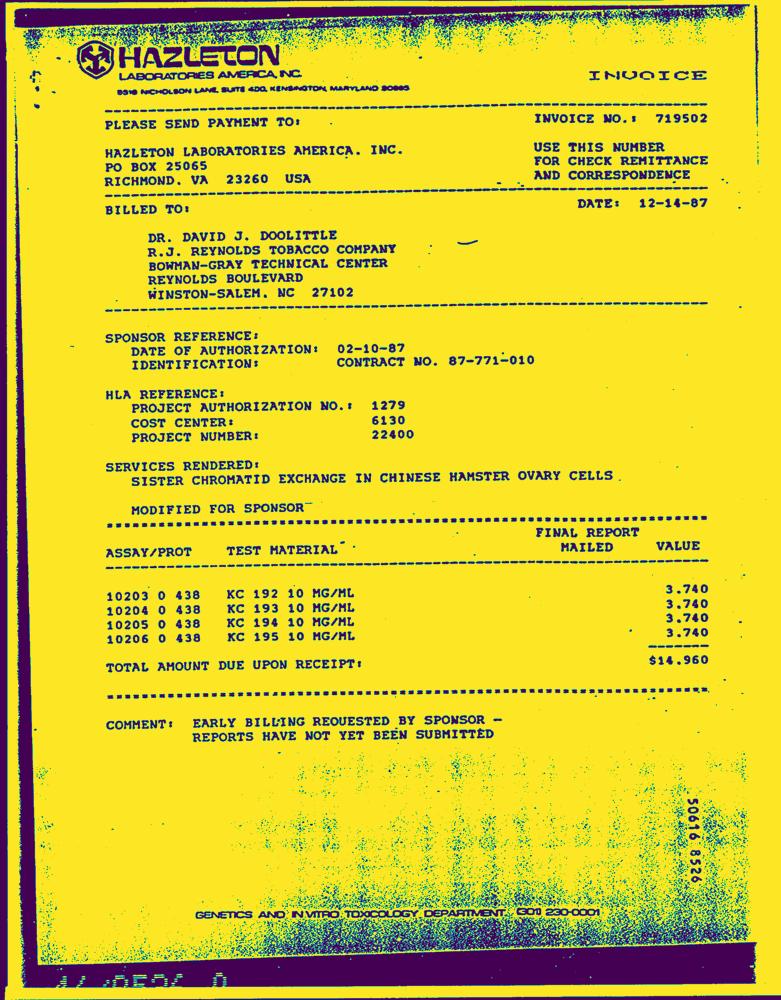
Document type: Invoice-Doc